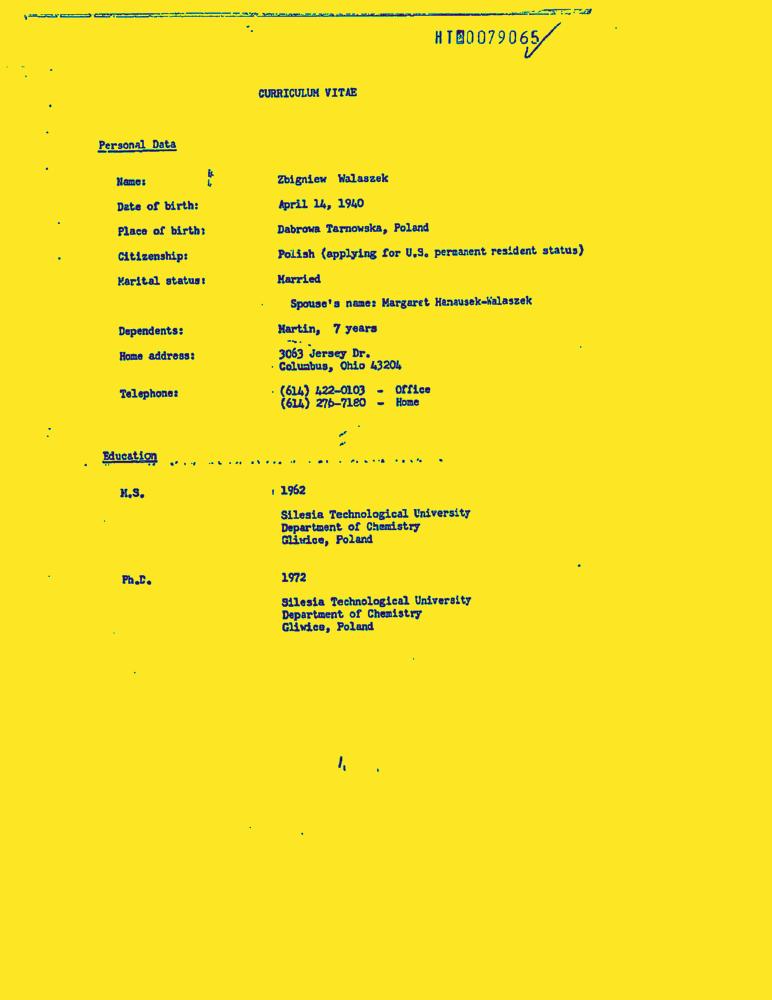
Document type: Resume-Doc